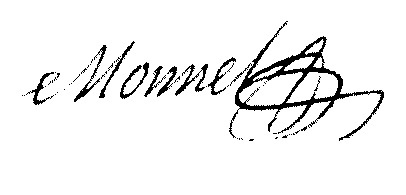
Signature of: simon edme monnel